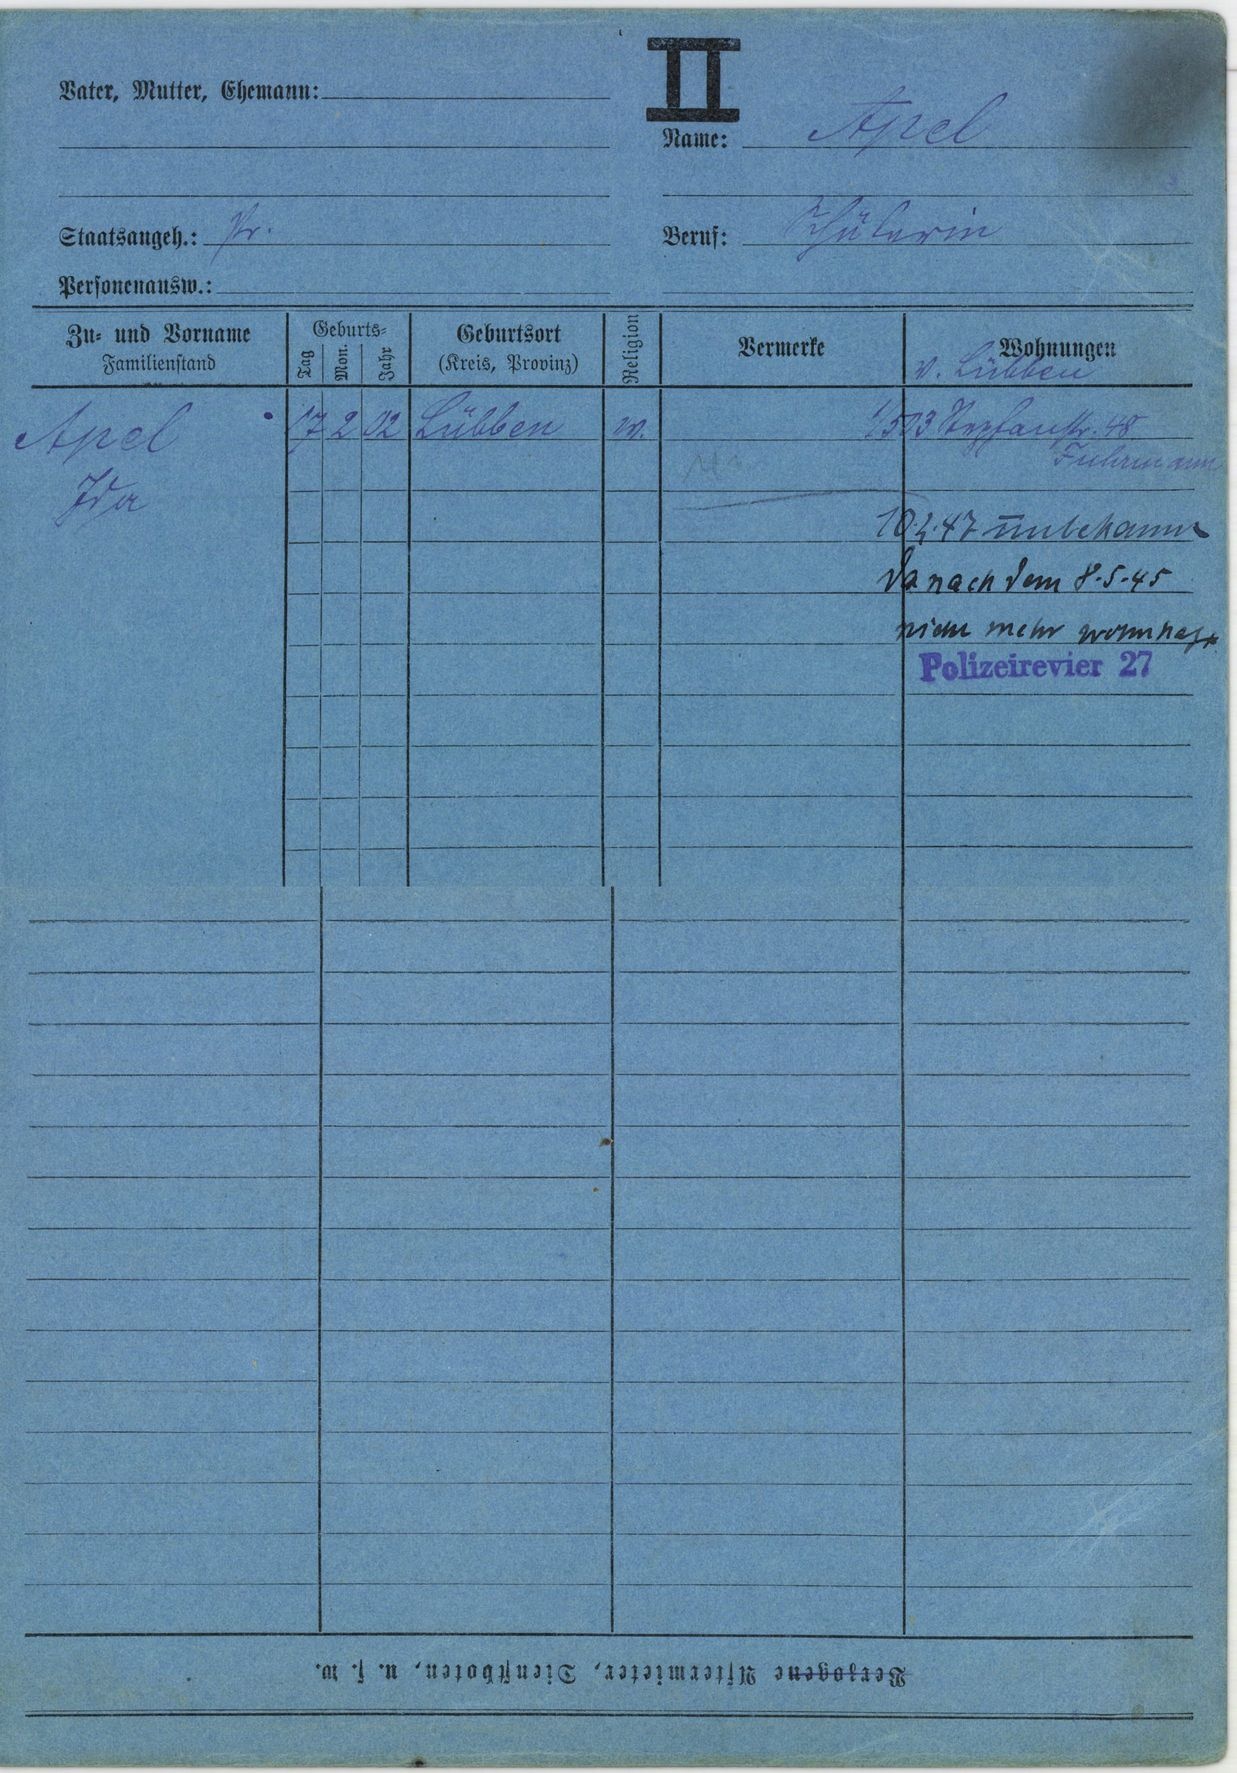
Apel